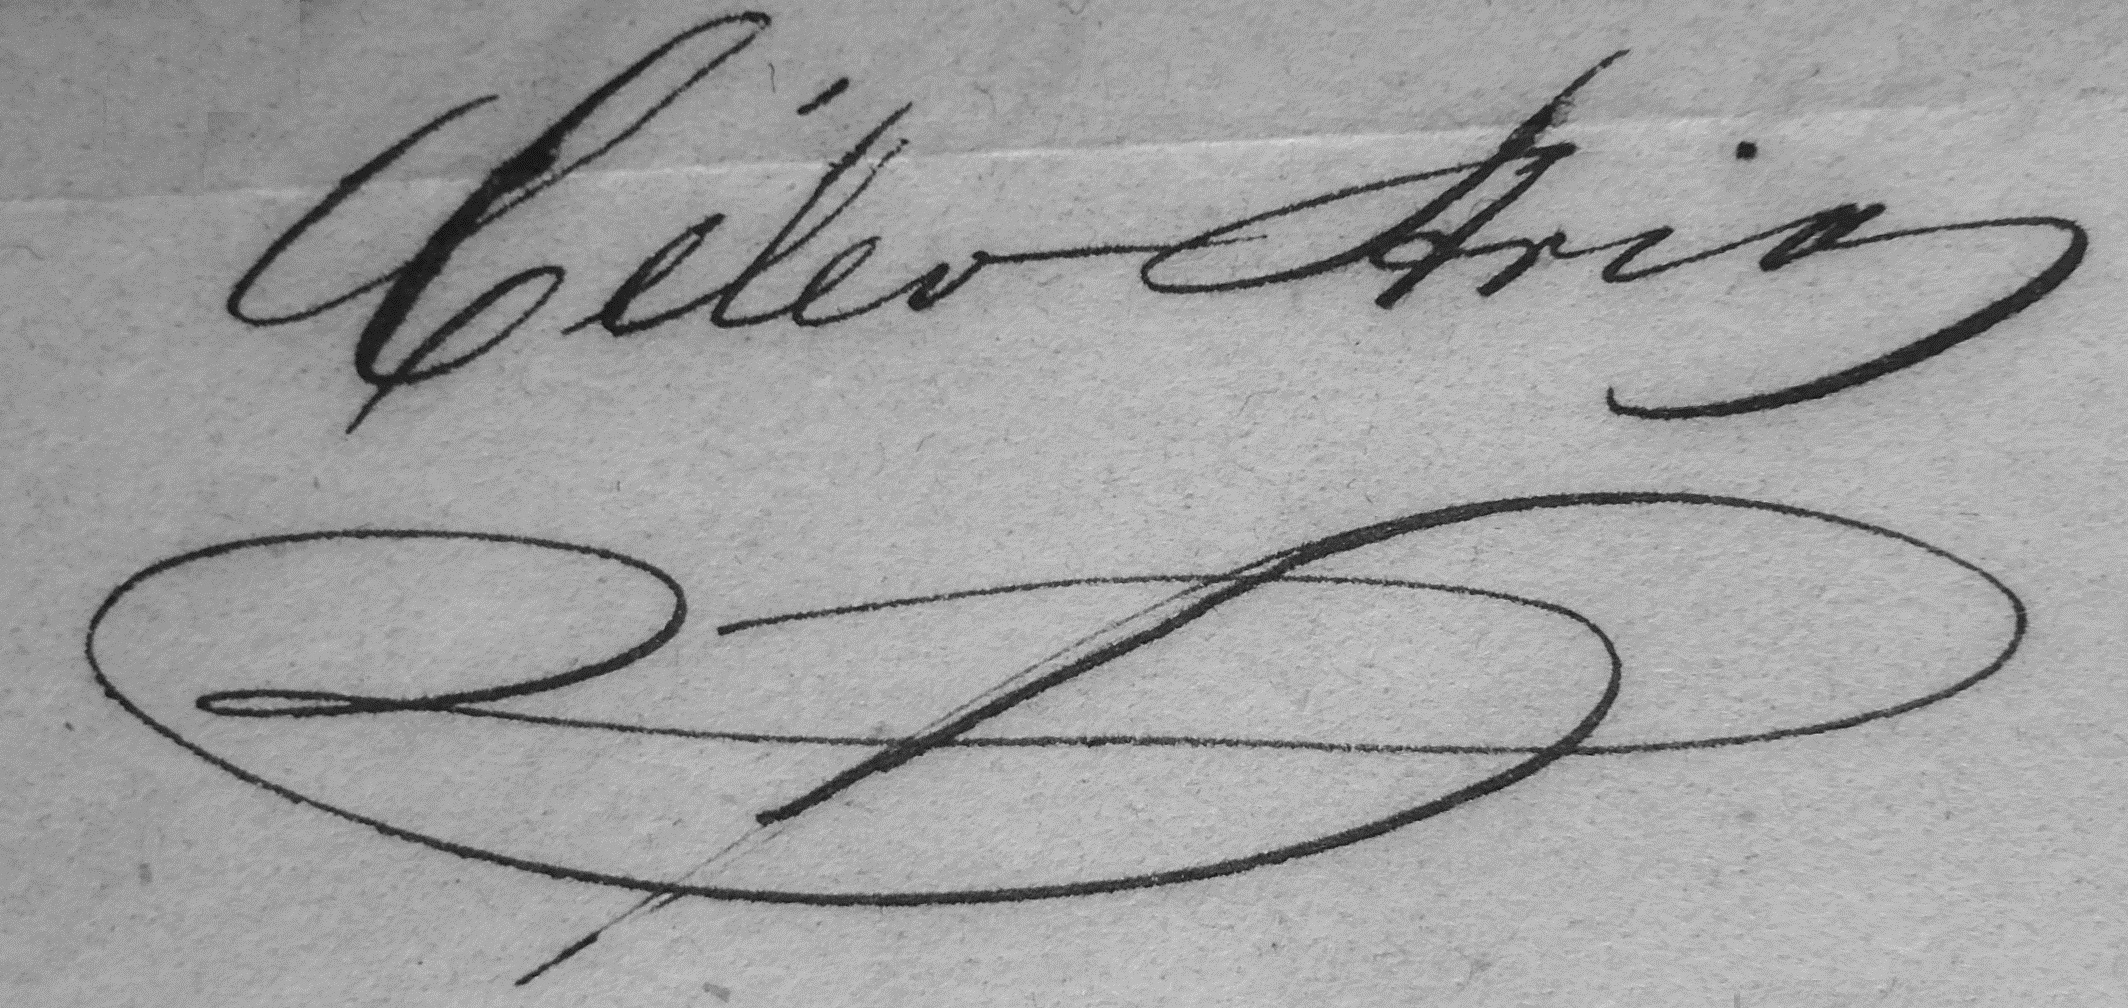
Signature of: céleo arias